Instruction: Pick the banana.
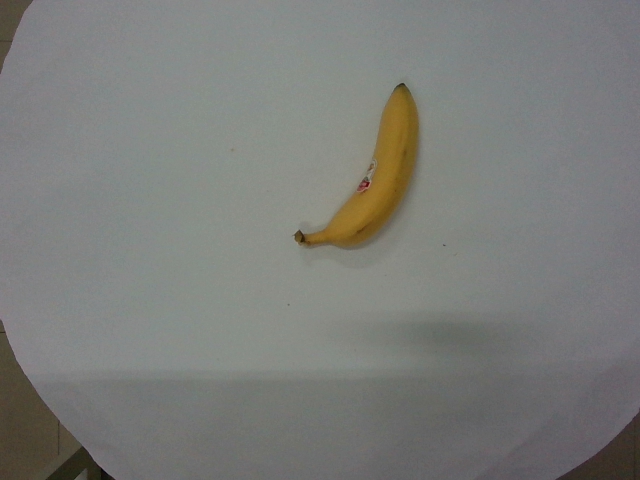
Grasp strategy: vertical